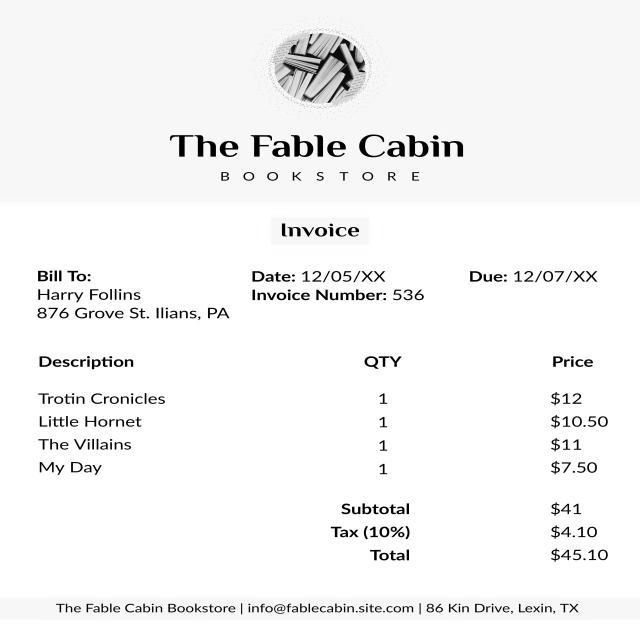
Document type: Invoice